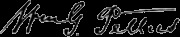
Signature of: william grymes pettus